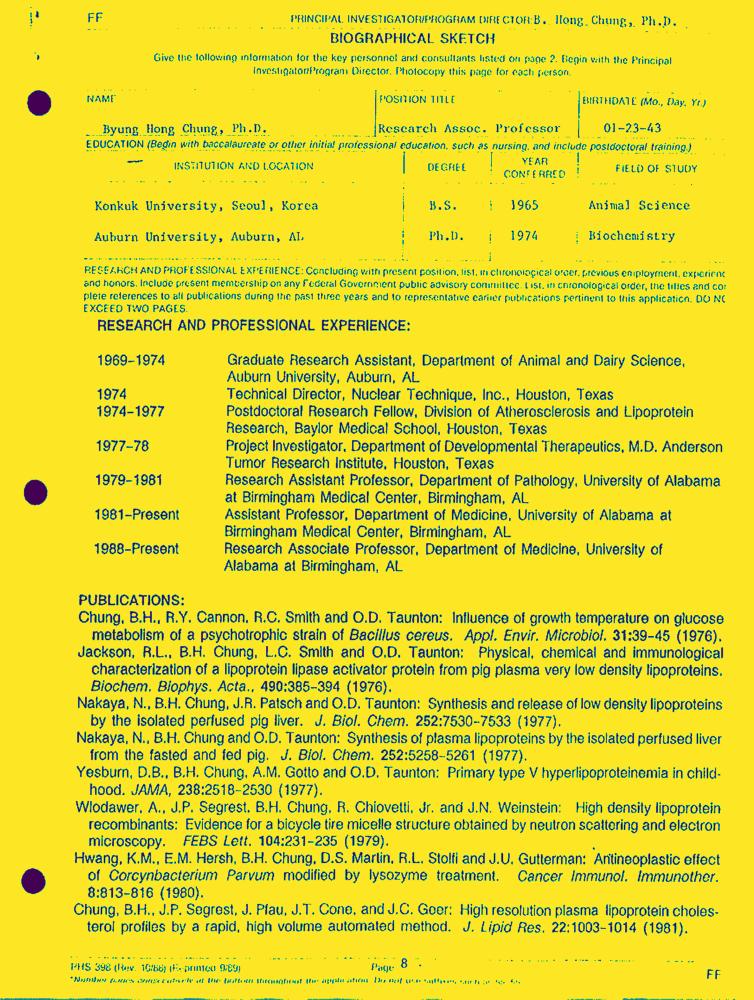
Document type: Resume-Doc